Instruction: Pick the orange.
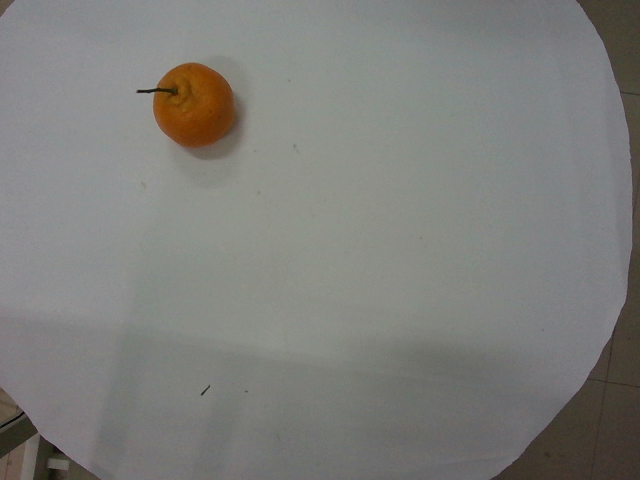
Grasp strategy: vertical